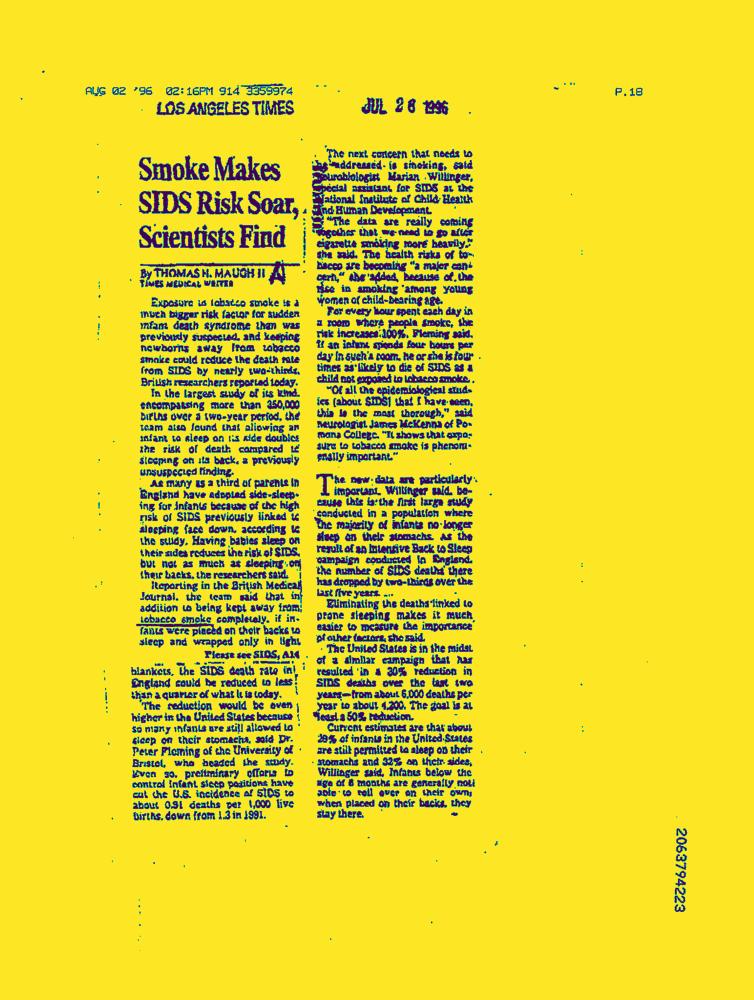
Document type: News-Article